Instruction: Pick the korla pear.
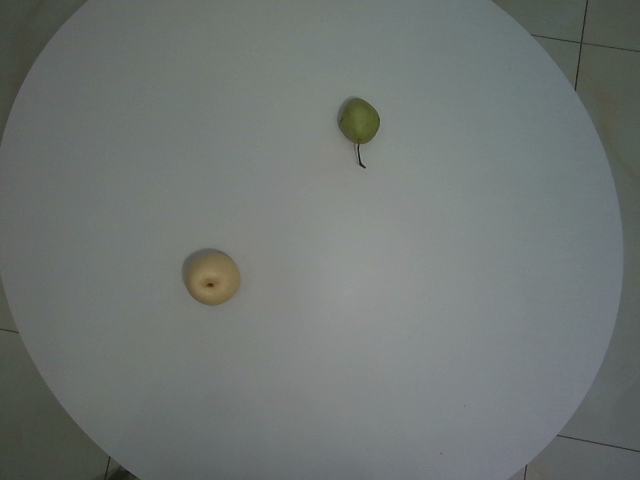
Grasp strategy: vertical